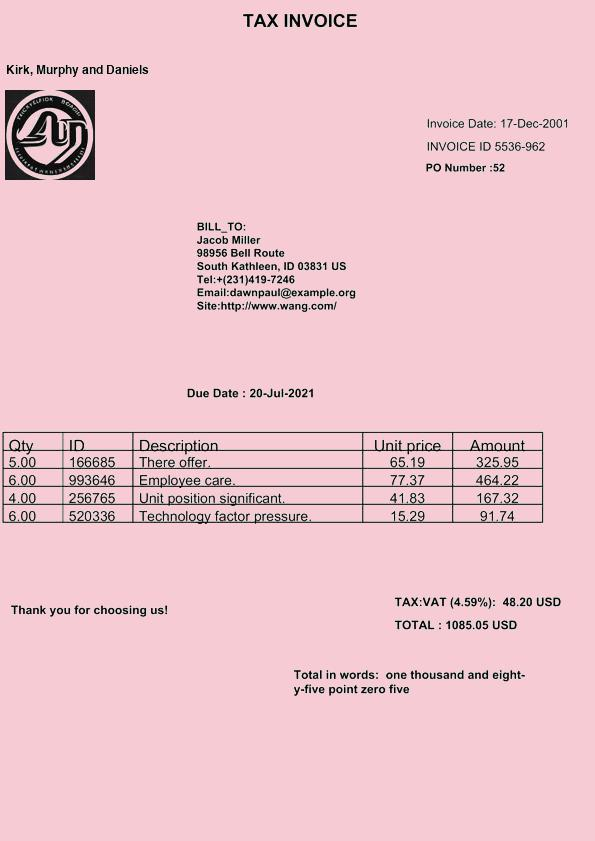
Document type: Invoice